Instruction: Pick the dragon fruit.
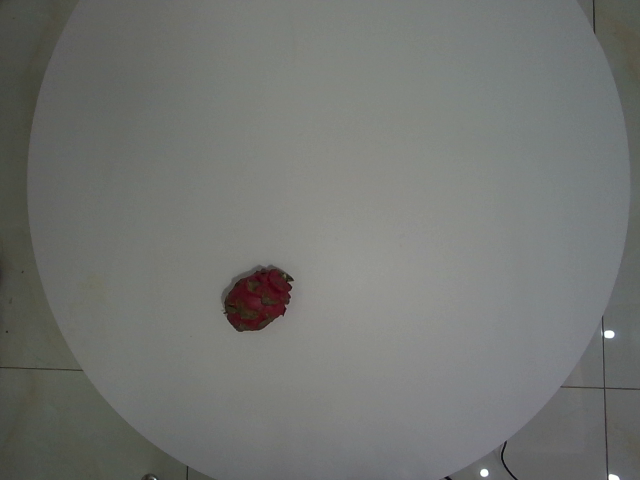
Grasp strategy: vertical